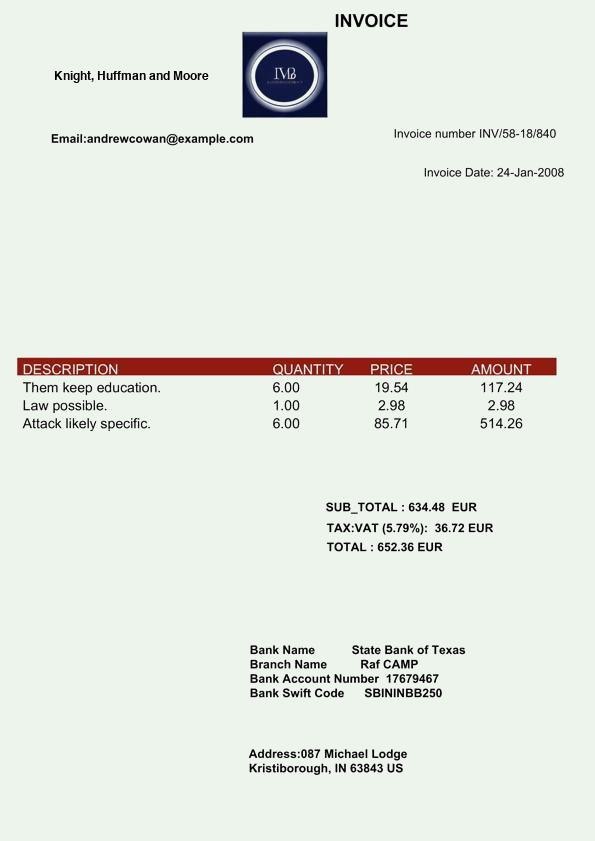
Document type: Invoice